Question: What are the imaging findings?
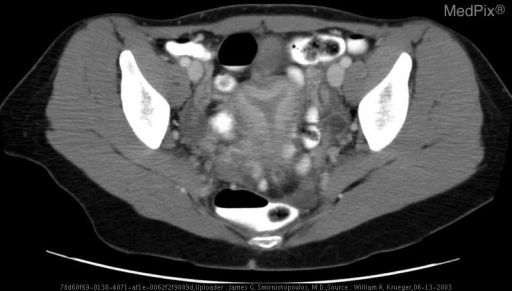
Answer: The imaging shows Endometrial fluid, with fluid pattern suggestive of an arcuate uterus, or less likely, partial bicornuate uterus.  Small amount of free fluid in the pelvis.  Prominent ovaries, with numerous enlarged follicles. Image 2 shows a coronal view of the uterus with smooth indentation of the inner fundal endometrial wall. There is a convex rim of lower attenuation myometrium along the fundus..